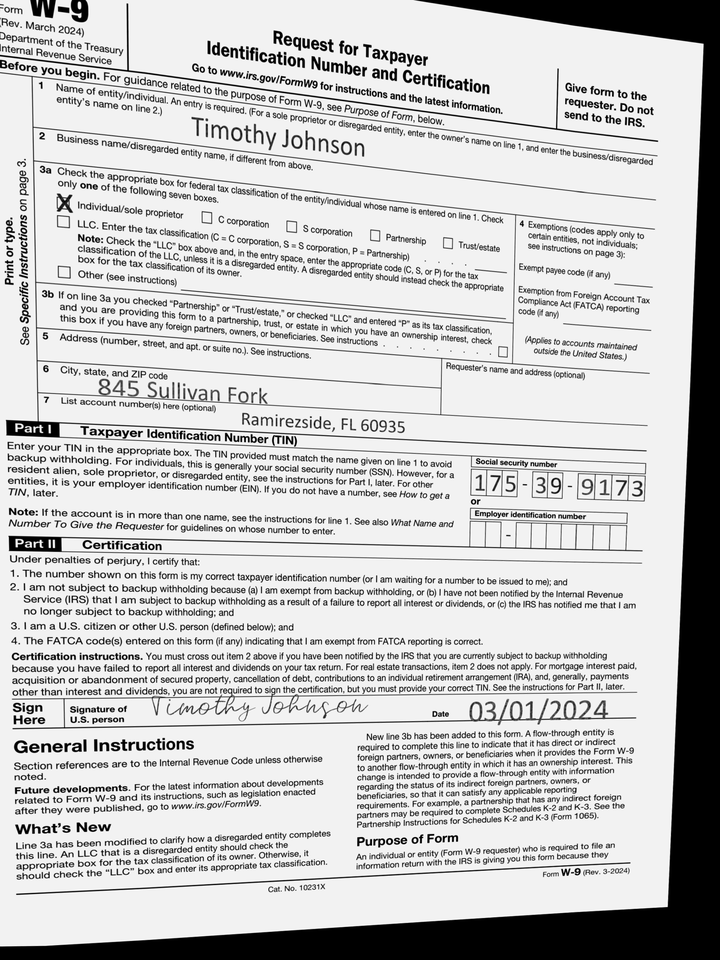
adr1: 845 Sullivan Fork
adr2: Ramirezside, FL 60935
cbx: yes
ssn: 175399173
enm: Timothy Johnson
sdt: 03/01/2024